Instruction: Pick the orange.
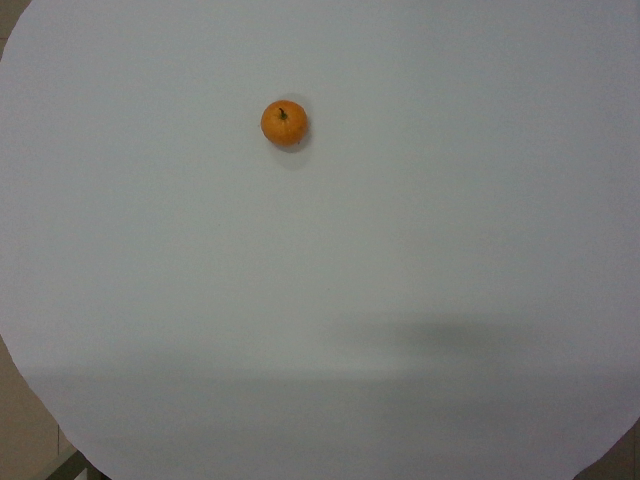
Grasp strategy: vertical